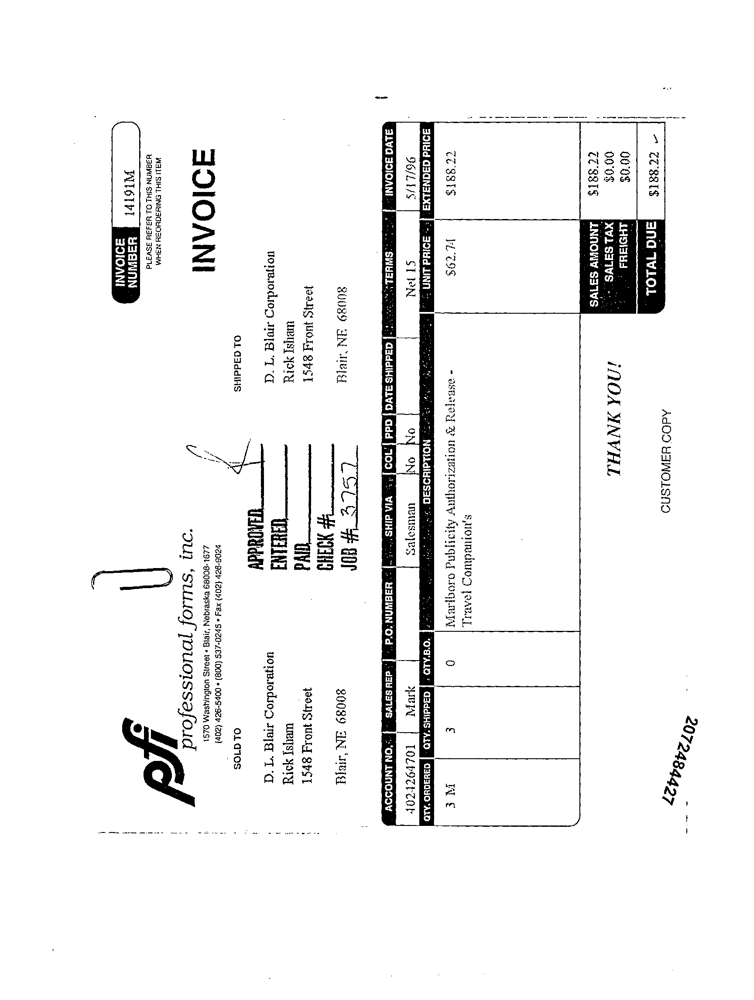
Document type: Invoice